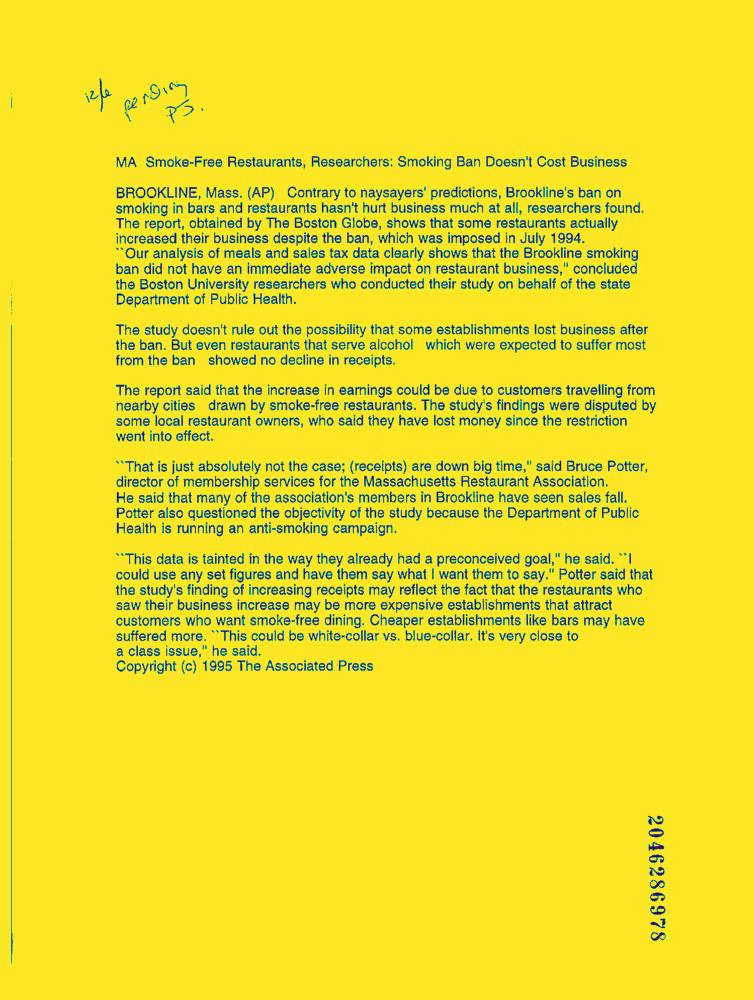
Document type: News-Article